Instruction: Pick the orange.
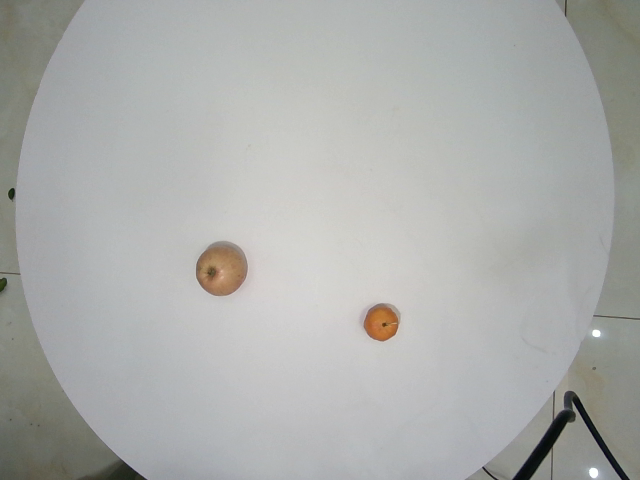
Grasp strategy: vertical